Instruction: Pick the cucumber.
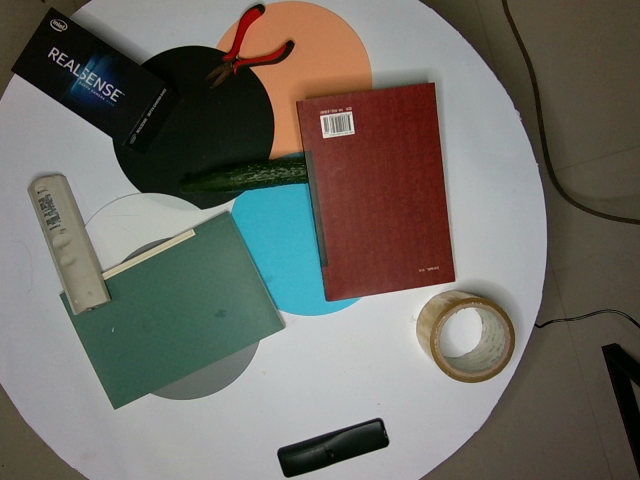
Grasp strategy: vertical